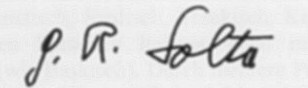
Signature of: georg renatus solta